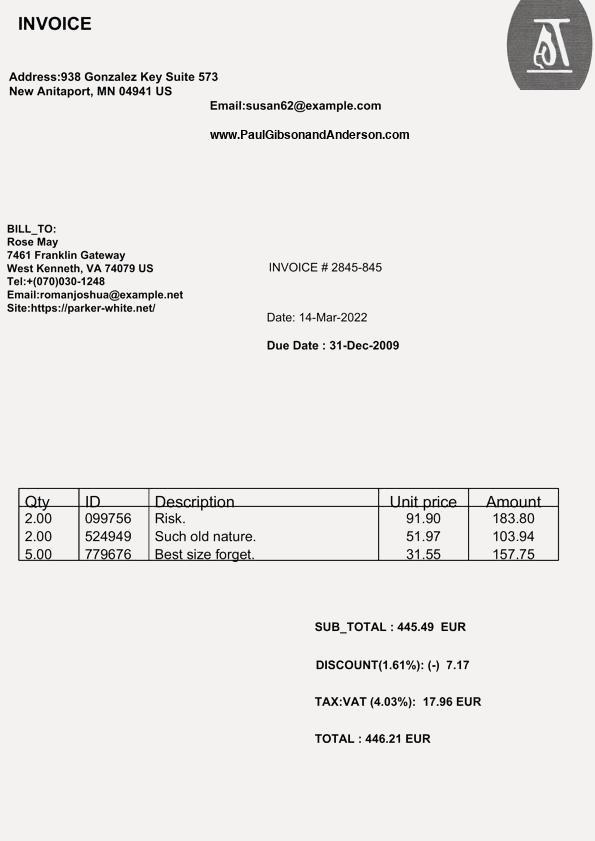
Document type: Invoice